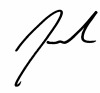
Signature of: judson mcmillin